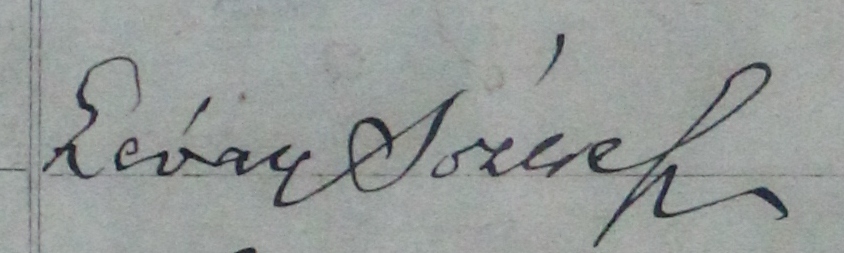
Signature of: józsef lévay